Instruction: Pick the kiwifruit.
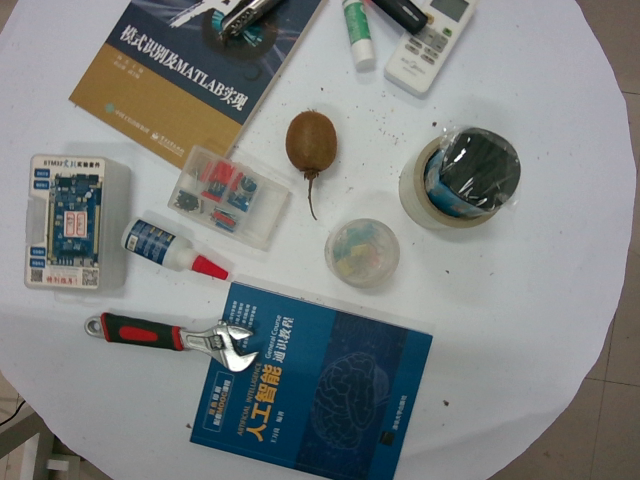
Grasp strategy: vertical